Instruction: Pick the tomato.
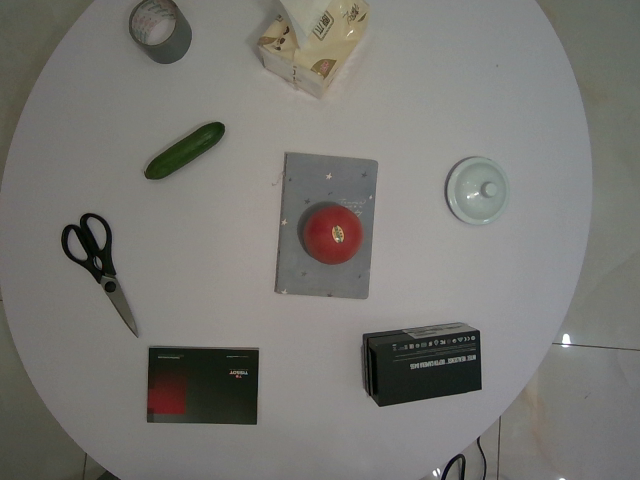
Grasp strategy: vertical